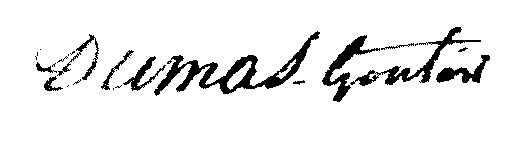
Signature of: elie dumas gontier